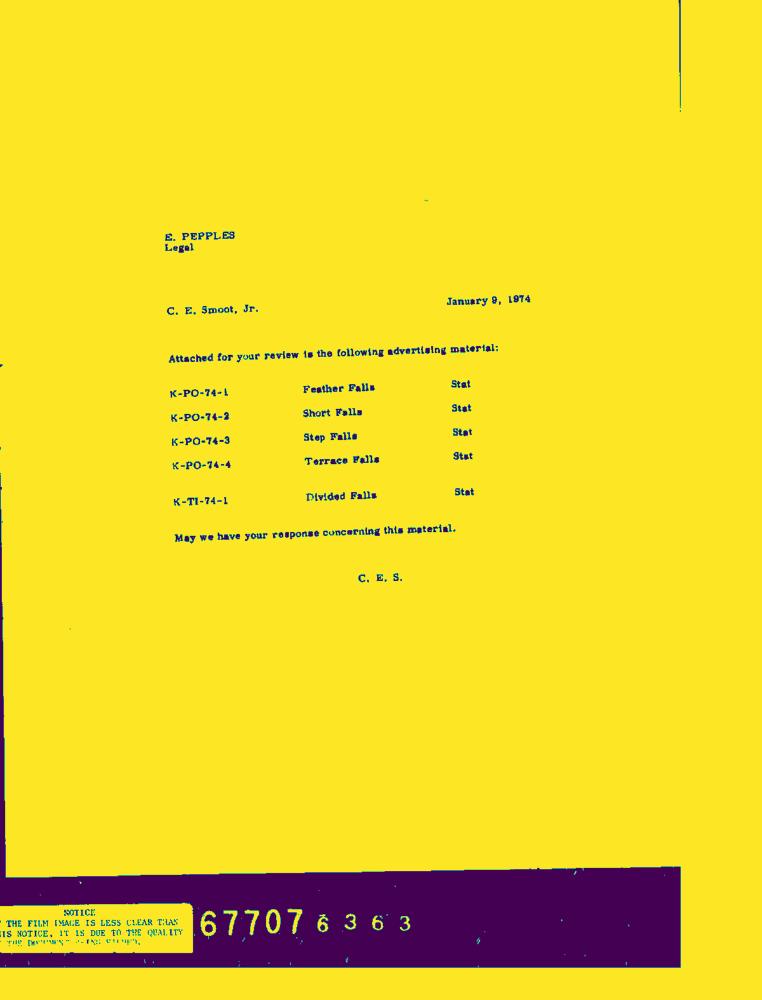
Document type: Letter-Doc